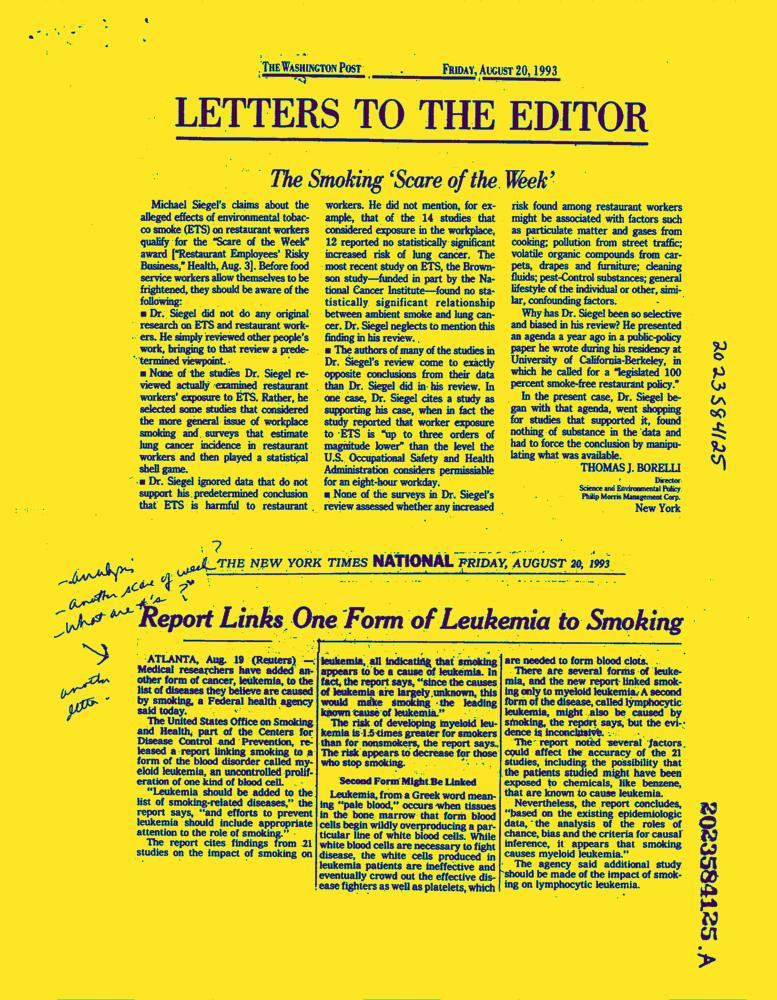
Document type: News-Article